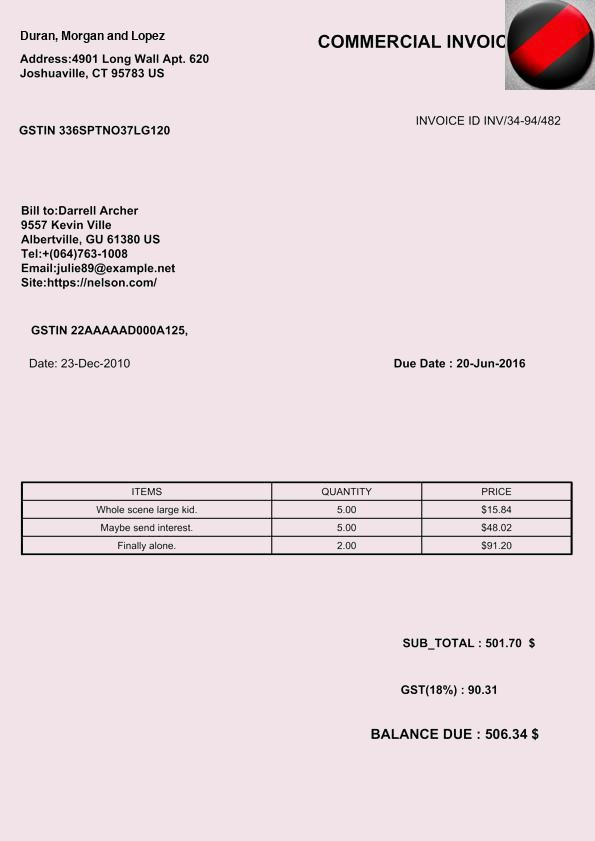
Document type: Invoice